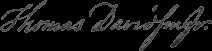
Signature of: thomas davidson